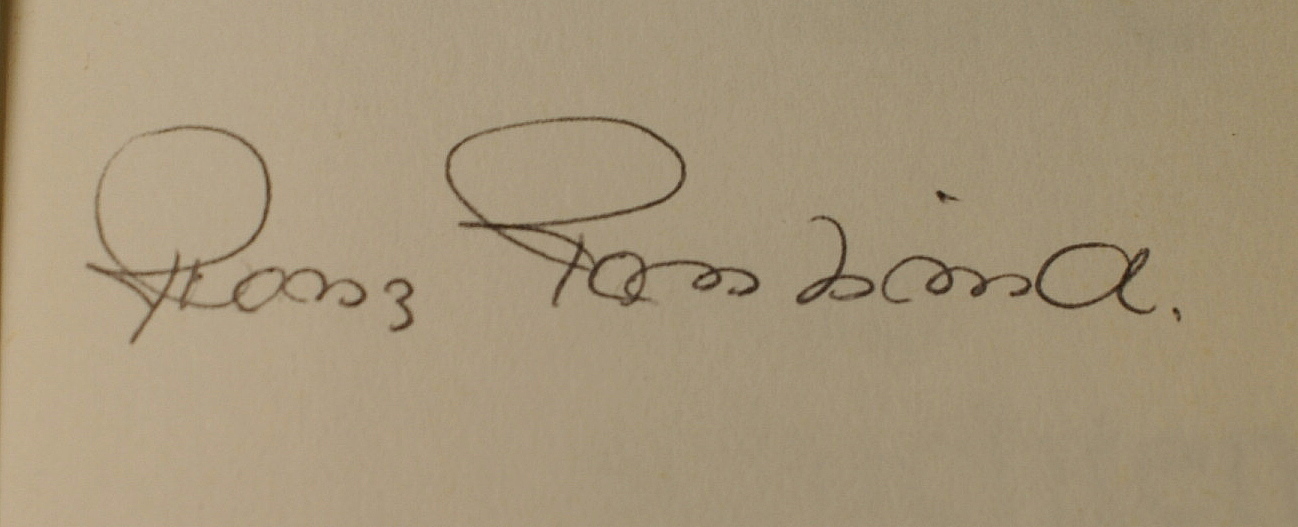
Signature of: franz fassbind